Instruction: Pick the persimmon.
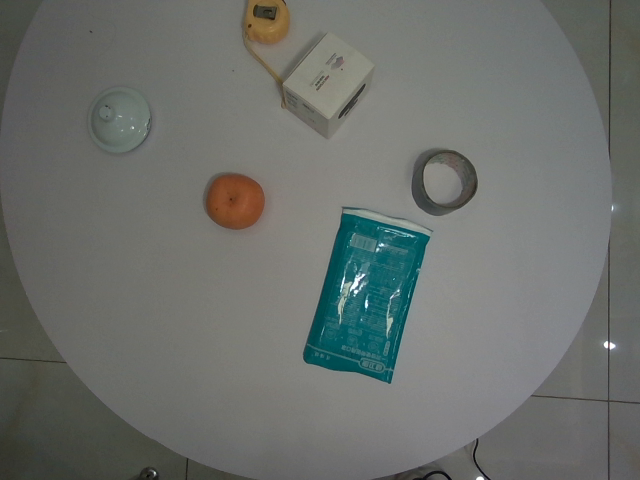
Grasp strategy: vertical